Question: Explain the disease:
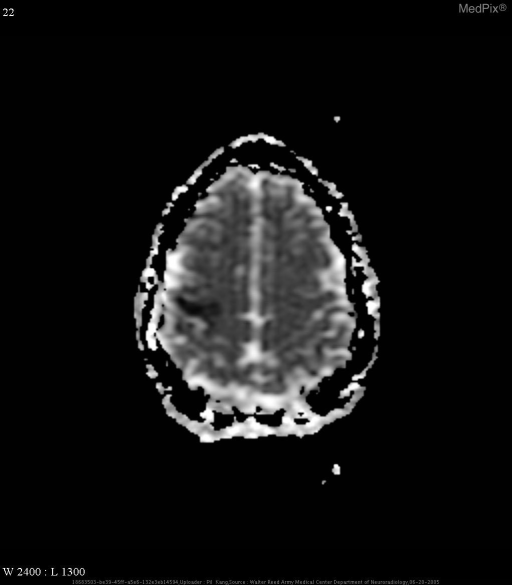
Answer: The disease is discussed as: Non-contrast CT of the head is still the initial tool of evaluation of patients suspected of having a stroke.  It is used mainly to rule out hemorrhage (important in considering utilizing thrombolytic therapy) and/or mass effect.  CT can sometimes show signs of acute infarct, although it is important to realize that the role of non-contrast CT is not to rule-out infarction, necessarily. (1)

Since the widespread use of PACS workstation rather than printed films, it has been shown that varying the window settings can increase the sensitivity of acute infarction.  Lev et al has shown in 1999 that utilizing the window and level settings of 32 and 8, respectively (which a lot of radiologist call \"the stroke window setting\") increased the sensitivity of non-contrast CT for detecting acute stroke from 57% to 71%. (2)  This setting should be a part of every radiologist\'s default setting on the PACS account, and radiologists should routinely examine every non-contrast head CT with the \"stroke window\" setting.